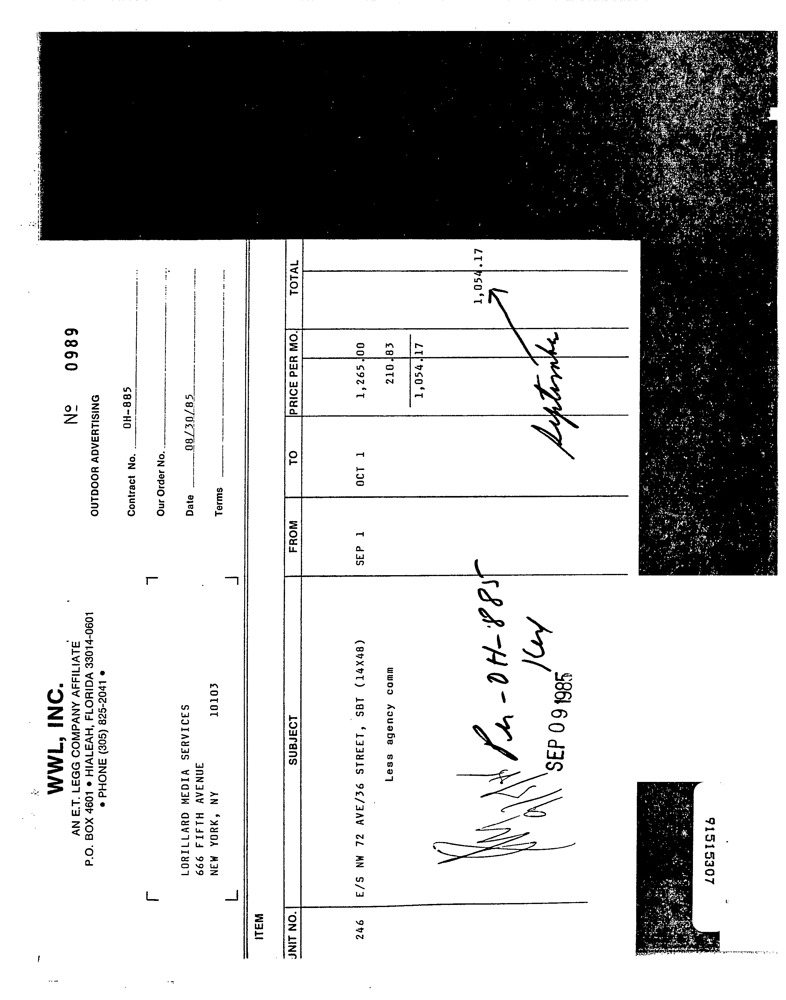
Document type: Invoice